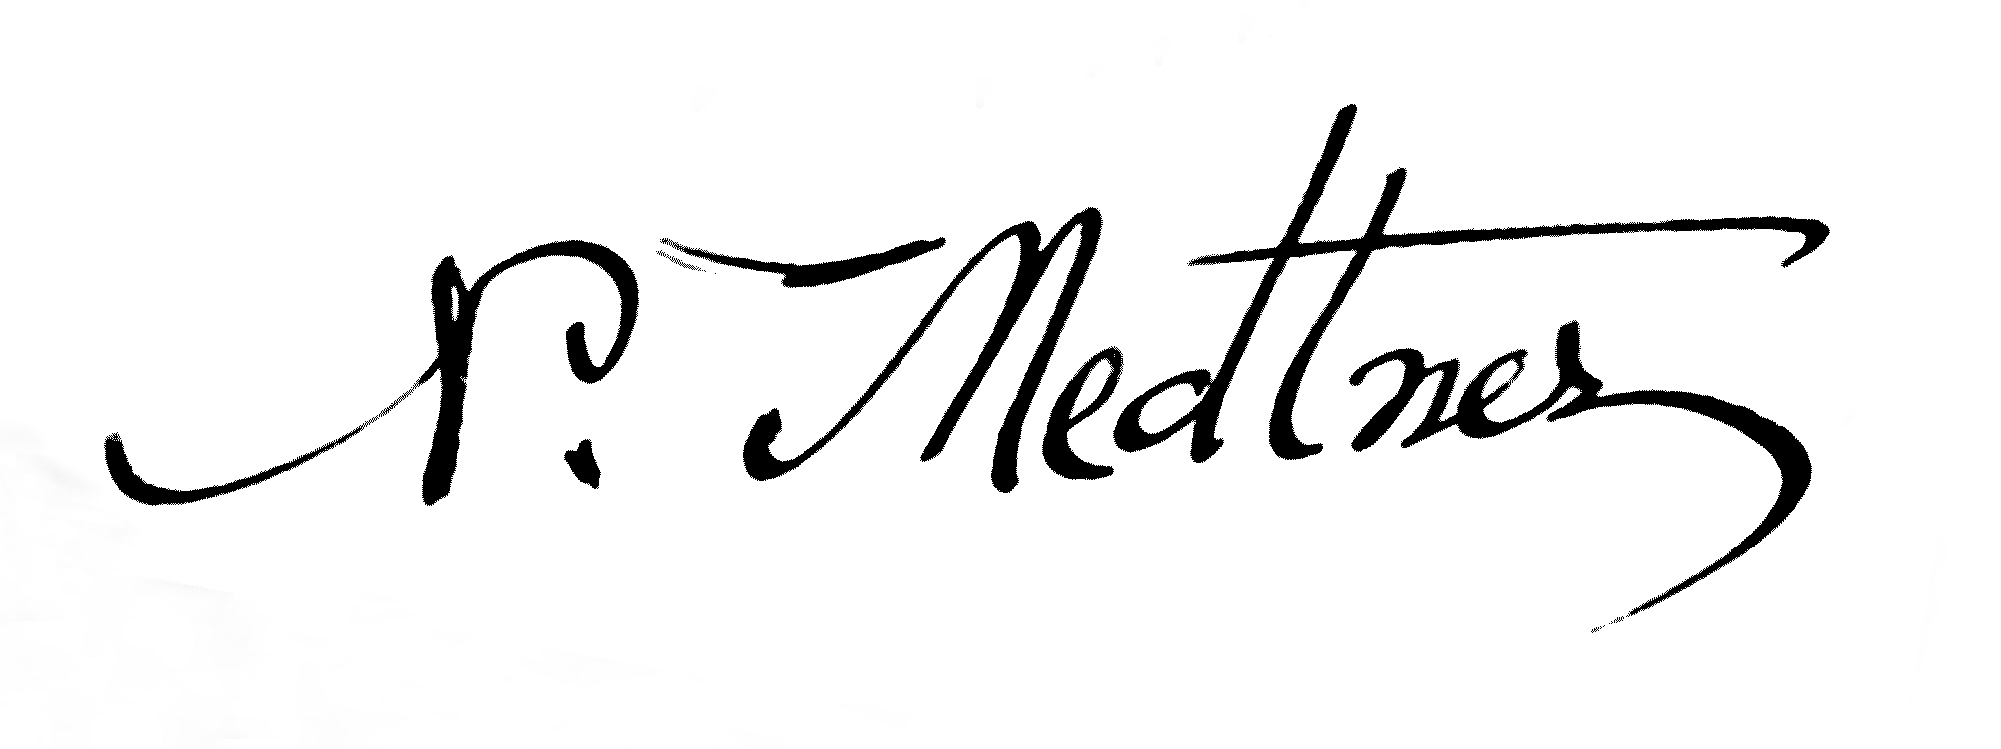
Signature of: nikolai medtner